Patient: Female, age 47
A 47- year-old woman with no significant medical history was referred to our center with pain in the interphalangeal joints of the hands and the knees and ankles, erythematous nodules on shins, and swollen eyebrows. The symptoms had appeared 2 months before the patient's referral.
On clinical evaluation, polyarthritis along with symptoms of erythema nodosum-like nodules and low-grade fever was detected. Distinct red papules were visible above the eyebrows (Figure 1).
Results of routine hematological and biochemical tests including serum calcium were normal. Immunologic tests including anti-nuclear antibody (ANA), rheumatoid factor (RF), and tuberculin test were negative. Additionally, the erythrocyte sedimentation rate (ESR) was 51 mm/hr (normal range: 0-29 mm/hr for women), angiotensin-converting enzyme (ACE) level was 73 U/L (normal: less than 40 U/L), and C-reactive protein (CRP) level was 48 mg/L (normal: less than 10 mg/L). The patient reported a history of multiple tattooing over the eyebrows, and the last tattooing was performed 4 months before her present symptoms manifested.
Considering the presence of erythema nodosum and bilateral ankle arthritis, computed tomographic scan (CT) of thorax was performed, which showed bilateral hilar adenopathy with reticulonodular lesions in lower lobes of the lung (Figure 1). The laboratory test of tuberculosis performed via direct examination and culture of the sputum was negative. The diagnosis of Lofgren's syndrome, an acute form of sarcoidosis was confirmed based on the presence of the triad of erythema nodosum, bilateral hilar lymphadenopathy, and polyarthritis.
Considering a 99.95% positive predictive value of Lofgren's syndrome for the diagnosis of sarcoidosis, biopsy was not advised.
Prednisolone 30 mg/day along with azathioprine 100 mg/day as a steroid-sparing agent were administered to the patient. After a follow-up period of 6 weeks, improvement in joint and cutaneous symptoms was observed. However, a four-fold increase in the liver enzymes led to the discontinuation of azathioprine. Subsequently, the prednisolone dose was tapered to 2.5 mg weekly. However, at the next follow-up one month later, due to increased inflammation and erythema of the eyebrow lesion along with recurrence of previous symptoms, the dose of prednisolone was increased to 50 mg/day and intralesional corticosteroid injection was administered as well. Methotrexate (MTX), 15 mg injection per week, was also added to the treatment as an alternative steroid-sparing agent. However, no improvement was observed after 8 weeks.
Eventually, a biopsy of the eyebrow was recommended. However, due to the fear of a post-biopsy scar, the patient refused to undergo biopsy. Following the patient's complaint of increased appetite and weight gain but no improvement in symptoms, treatment with subcutaneous adalimumab 40 mg (one ampoule) every 2 weeks along with 10 mg prednisolone was started. The inflammation and erythematous papules disappeared in 2 weeks after the first injection (Figure 2). A follow-up chest CT after 4 weeks showed no significant abnormality. Subsequently, prednisolone was tapered and withdrawn over a period of 3 months, and adalimumab was continued as monotherapy.
Despite the early evidences of adalimumab effectiveness in sarcoidosis treatment, there is no standard protocol for such intervention. We administered two ampoules of adalimumab subcutaneously every month (80 mg in total), as suggested for rheumatoid arthritis.
After 2 months of adalimumab treatment, increasing intervals between the injections from 2 weeks to 3 weeks (one 40 mg adalimumab ampoule per 3 weeks) led to the re-emergence of symptoms, which required a subsequent interval reduction to 2 weeks again. After 9 months of follow-up, the patient is still receiving adalimumab as monotherapy, and no sign of disease recurrence has been observed.
Keywords: adalimumab, eyebrow, refractory sarcoidosis
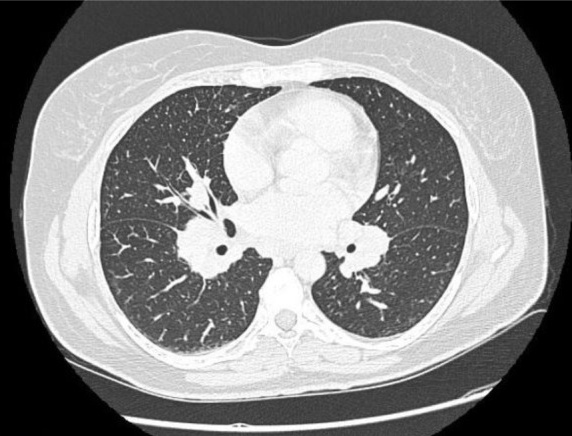
Image caption: Spinal CT scan of Thorax with IV contrast showing systemic hilar and mediastinal adenopathies with subtle reticulonodular lungs infiltration compatible with sarcoidosis.